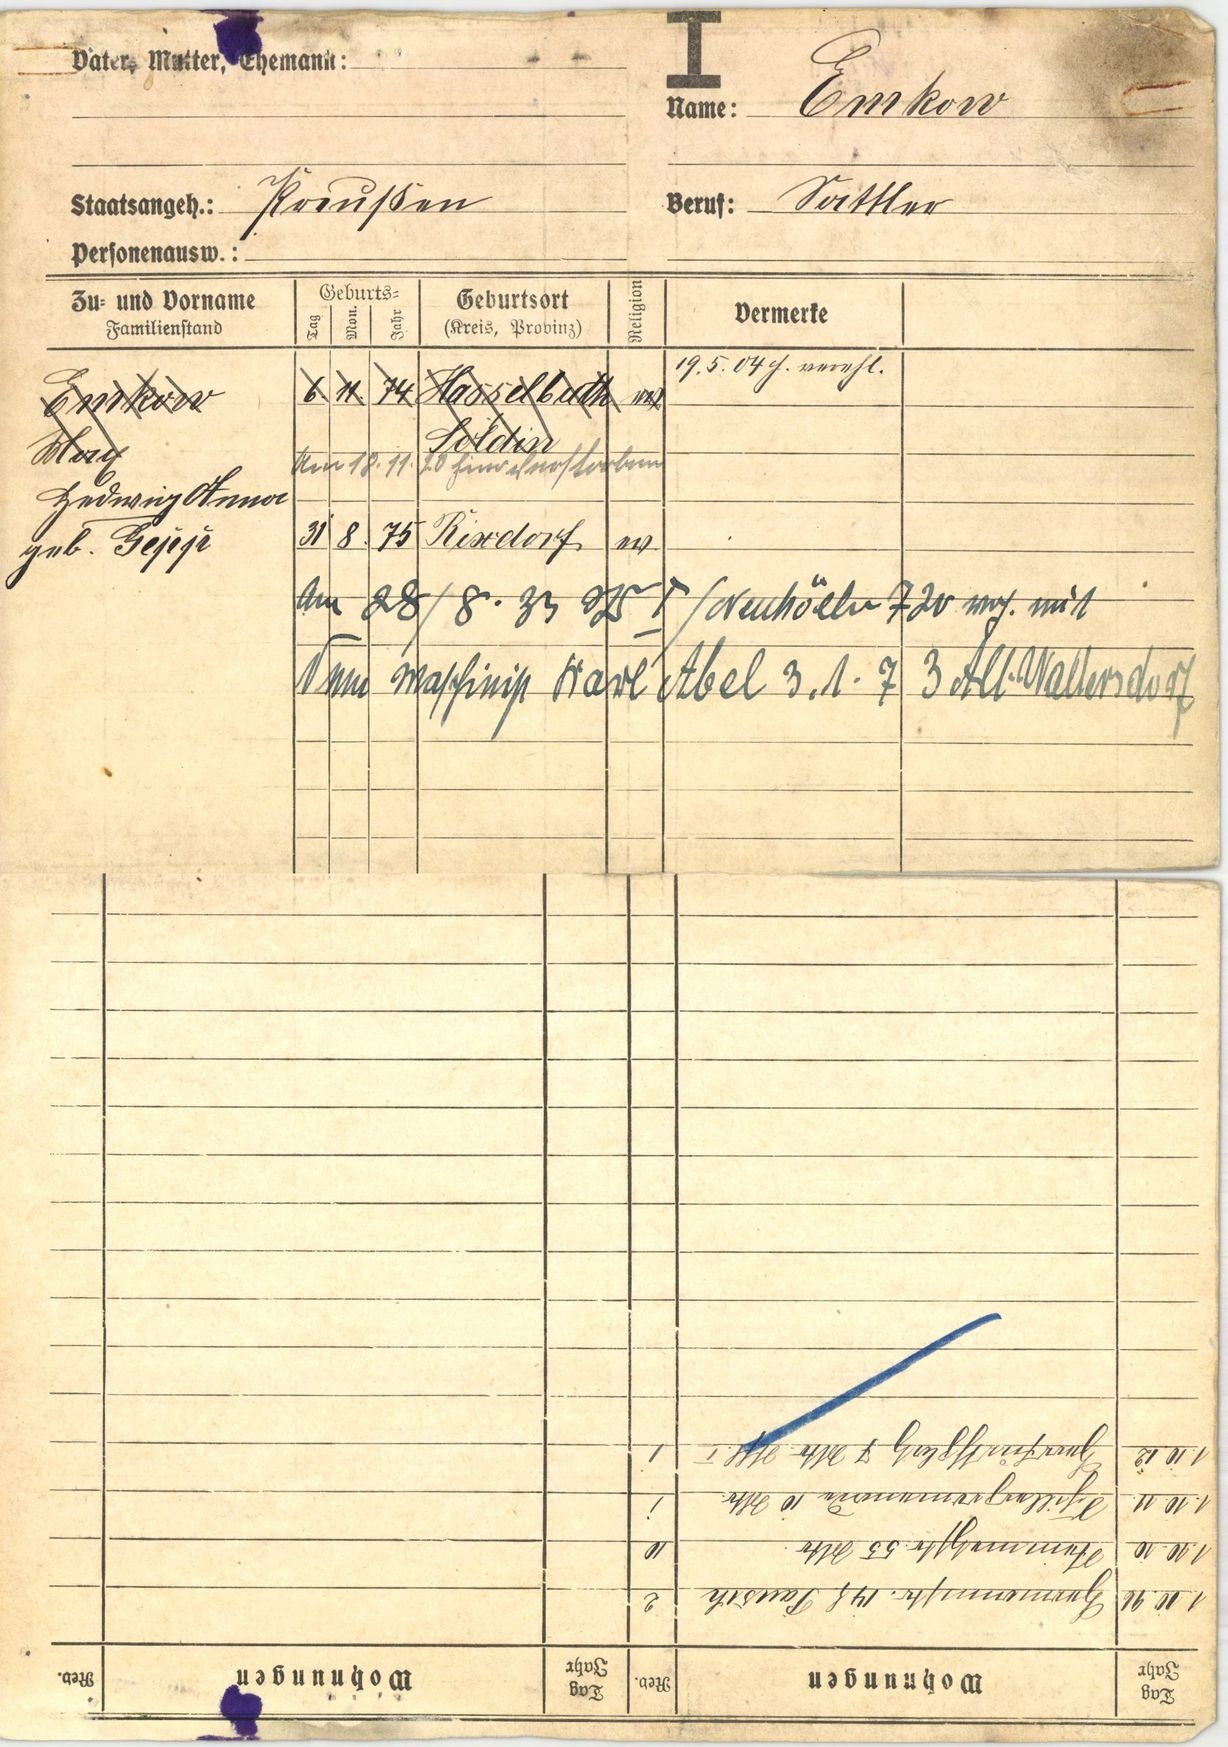
Emkow